Question: Which state is mentioned in the document?
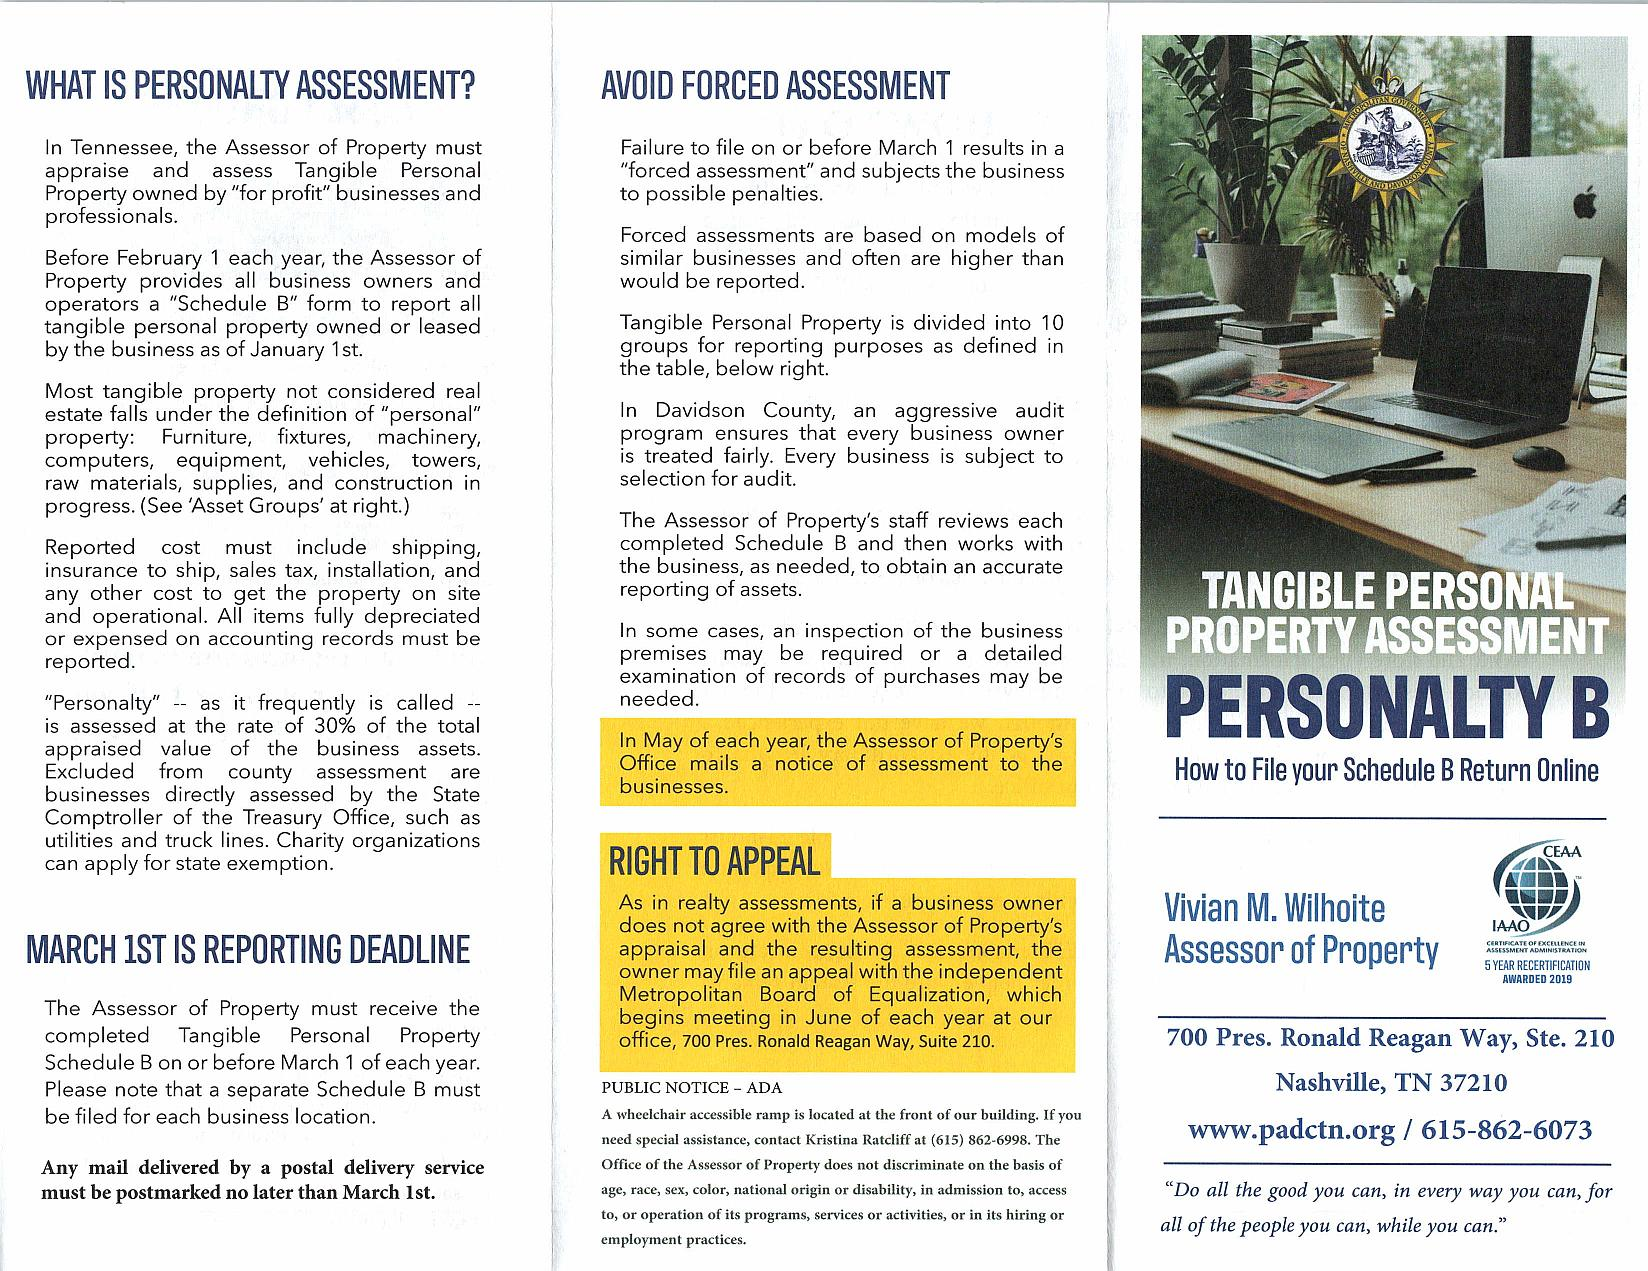
Answer: "Tennessee"